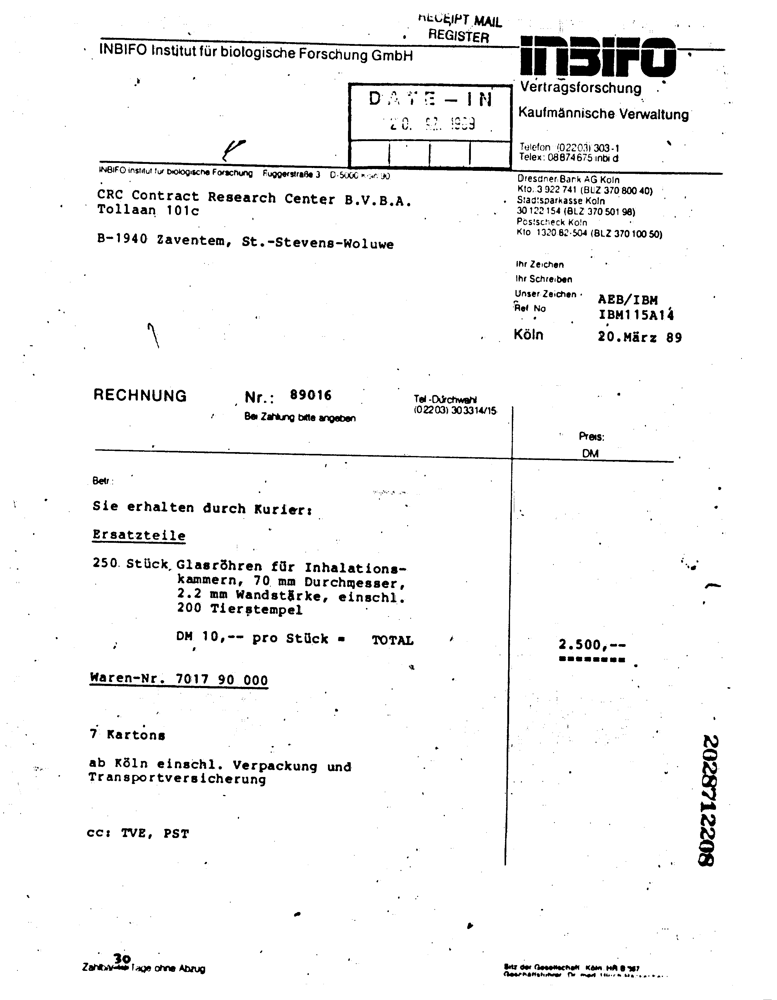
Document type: Invoice